Question: What is the assessed value of the property as noted in the document?
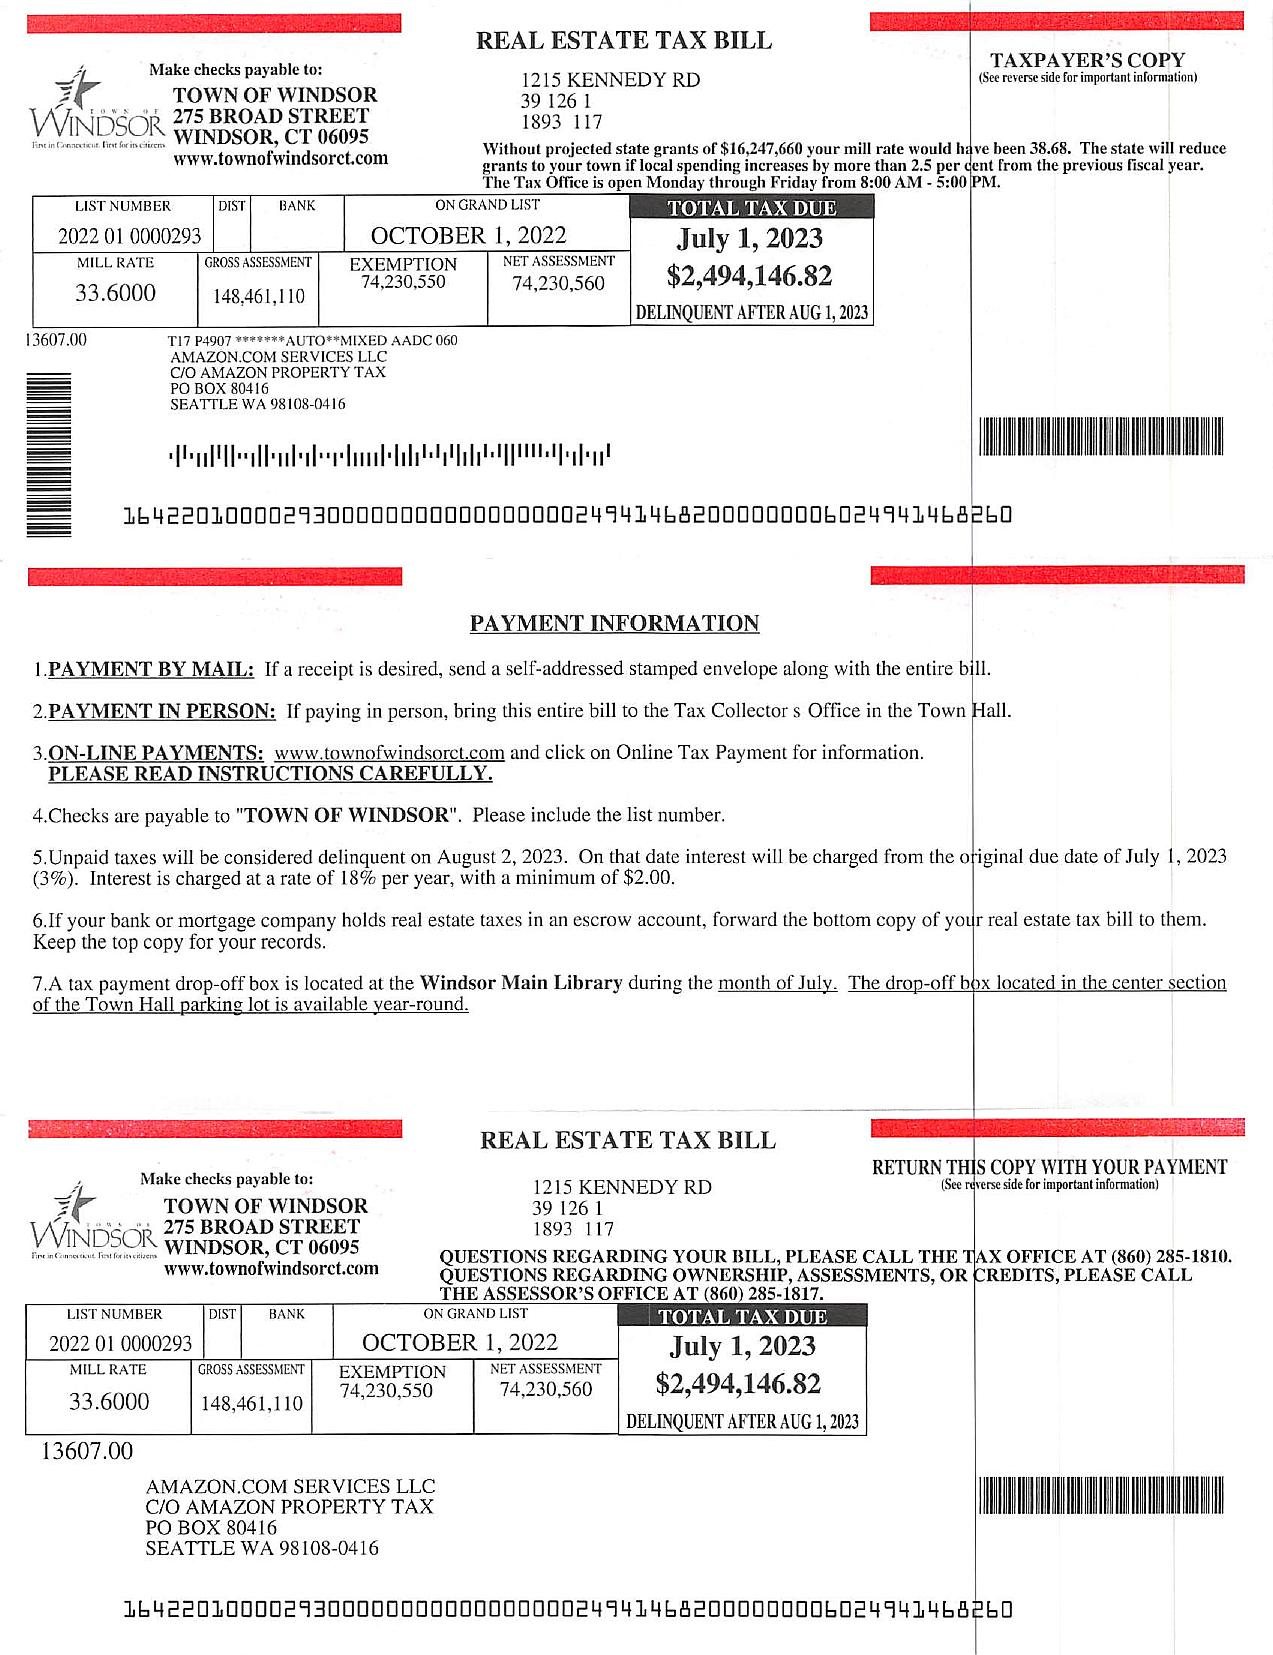
Answer: "148,461,110"